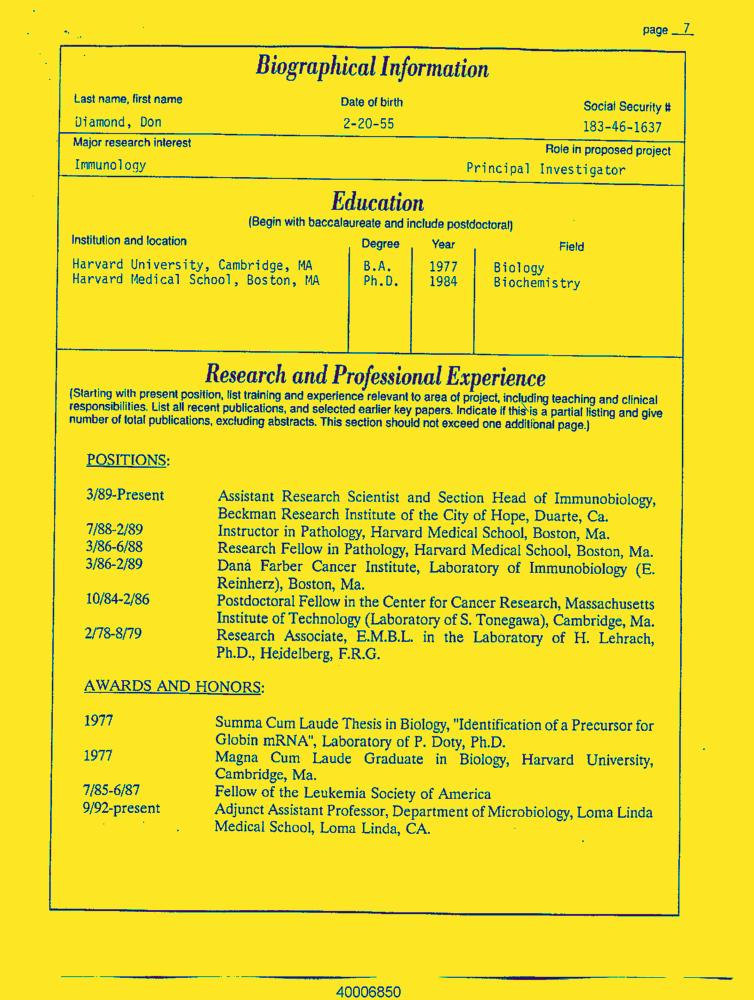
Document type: Resume-Doc